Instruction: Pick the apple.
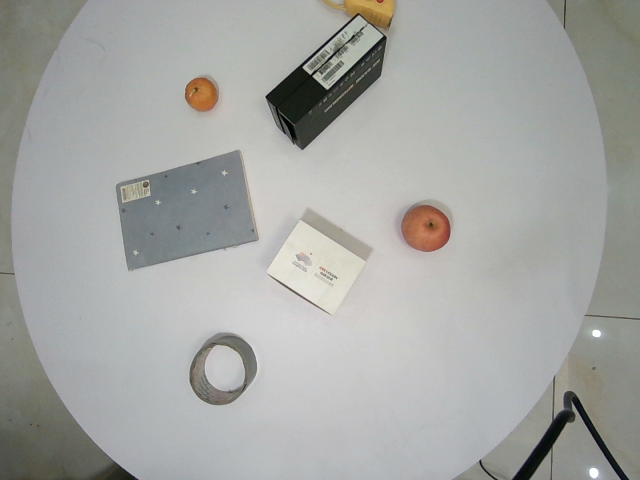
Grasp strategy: vertical